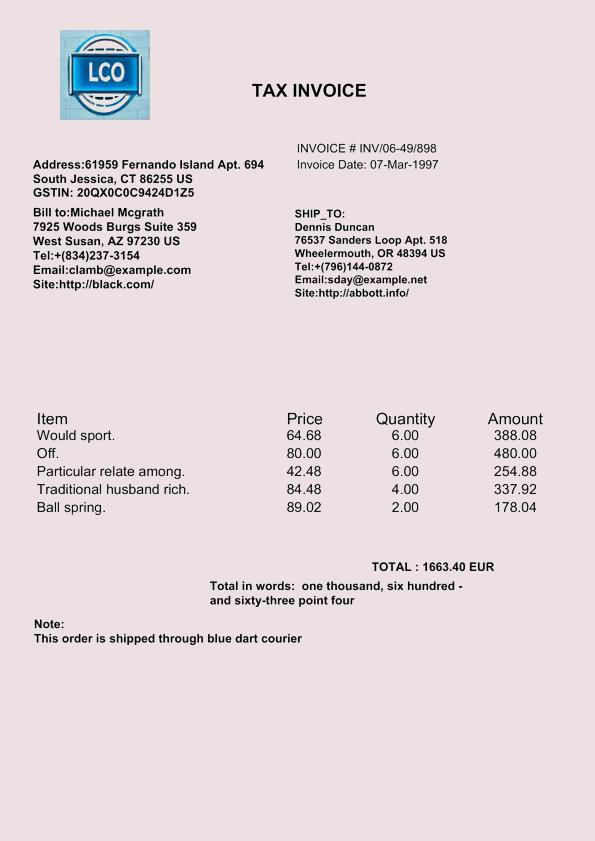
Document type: Invoice